Question: What is the main concern?
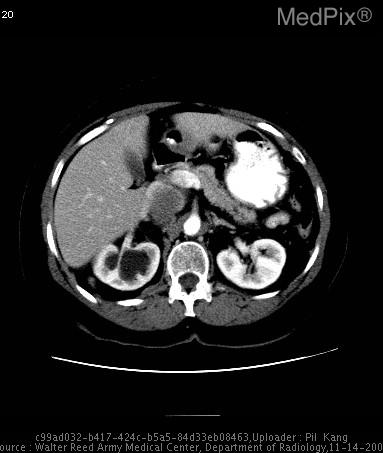
Answer: The findings suggest CT with intravenous and oral contrast material demonstrates a large retroperitoneal mass with central dystrophic calcifications.  This mass is completely separate from the right kidney, which other than the hydronephrosis and the presence of the ureteral stent, is otherwise unremarkable.  The liver was also normal.

Superior images demonstrate a "beak sign" with the inferior vena cava and the left renal vein, strongly suggestive of the vascular origin of this tumor.

Note the presence of the ureteral stent, and the image demonstrating that the mass has extrinsic mass effect on the course of the ureter, causing the original clinical problem for which this patient was treated.. CT with intravenous and oral contrast material demonstrates a large retroperitoneal mass with central calcifications.  This mass is completely separate from the right kidney, which other than the hydronephrosis and the presence of the ureteral stent, is otherwise unremarkable.  The liver was also normal.

These images demonstrate a "beak sign" with the inferior vena cava, strongly suggestive of the vascular origin of this tumor.. The patient might have a history of Patient is s/p placement of right ureteral stent for extrinsic obstruction of the right ureter due to a "mass" demonstrated on previous non-contrast renal stone protocol CT..